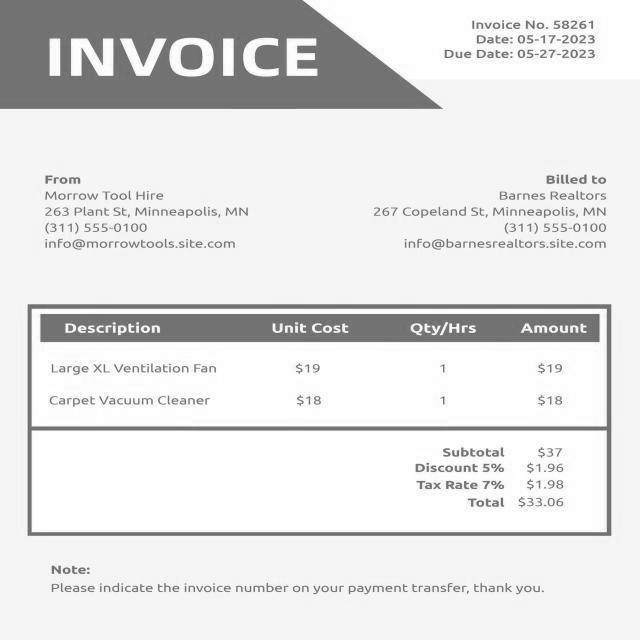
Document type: Invoice